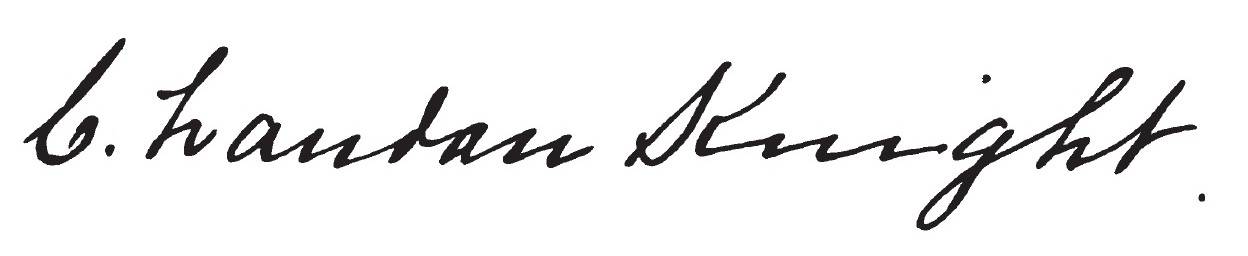
Signature of: charles landon knight